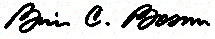
Signature of: brian bosma